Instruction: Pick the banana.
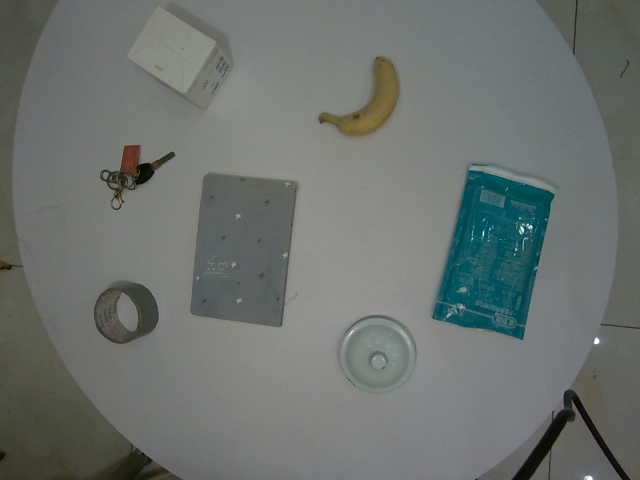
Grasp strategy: vertical